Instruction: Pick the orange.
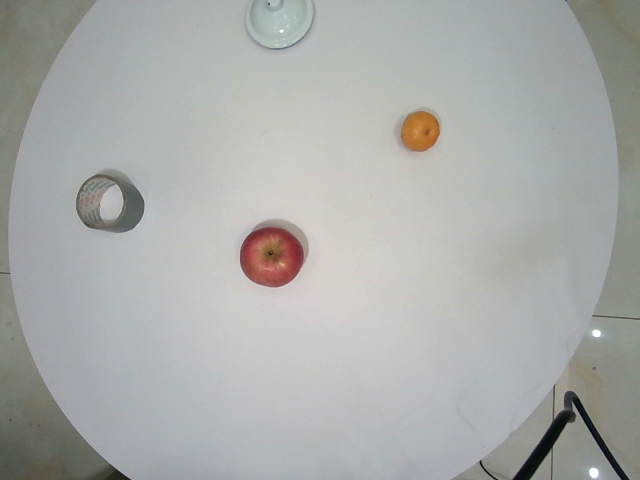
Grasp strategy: vertical